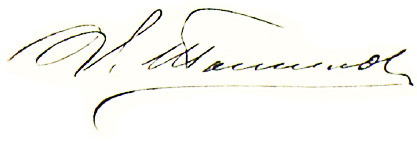
Signature of: ivan tomilov